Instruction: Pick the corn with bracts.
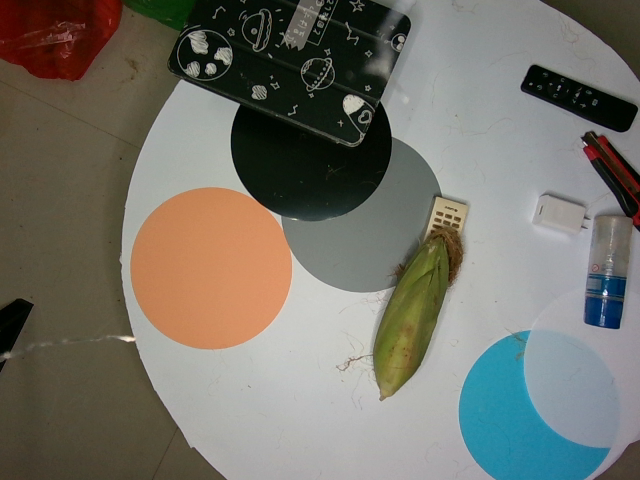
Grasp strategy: vertical